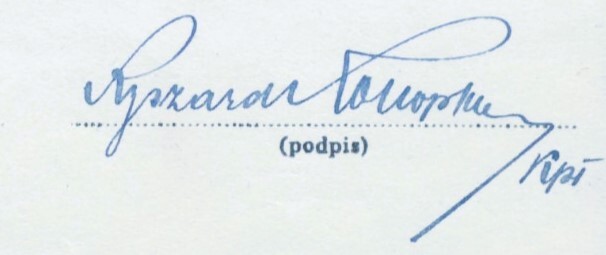
Signature of: ryszard konopka